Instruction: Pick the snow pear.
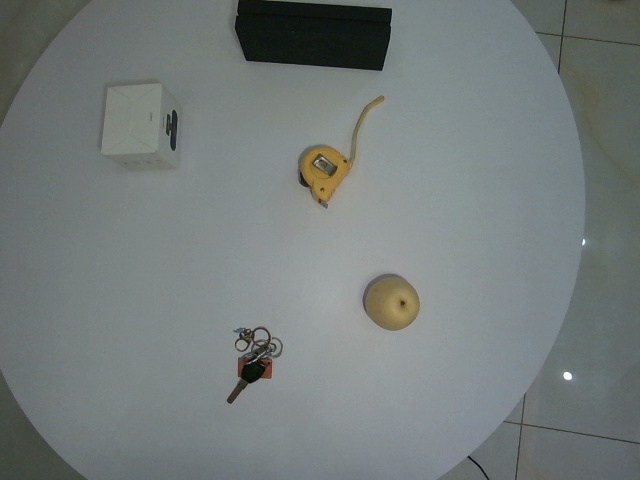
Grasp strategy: vertical